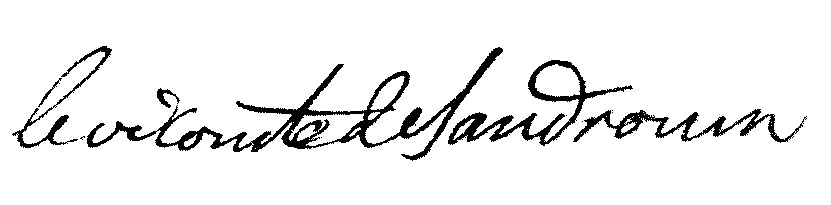
Signature of: françois joseph théodore desandrouin